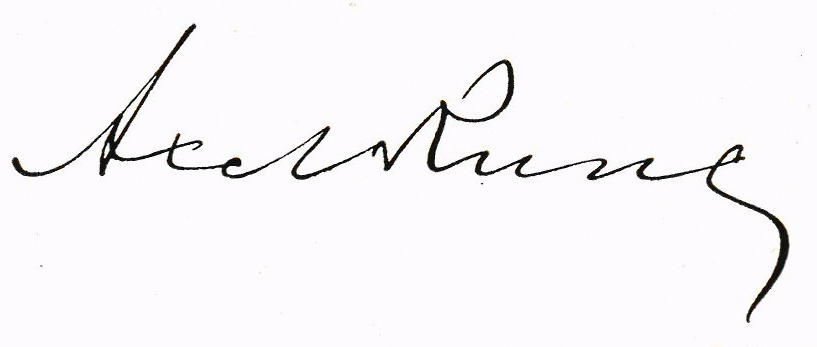
Signature of: axel rune